Question: Explain the disease:
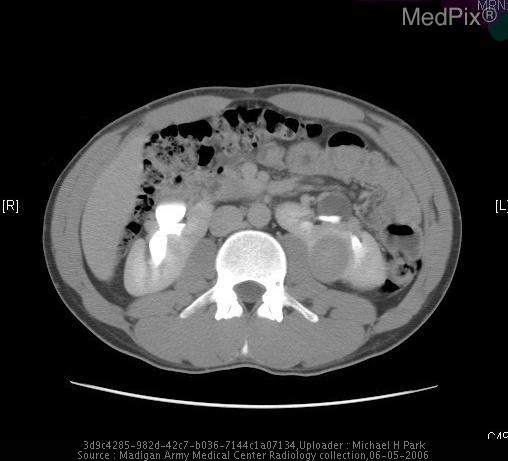
Answer: The disease is discussed as: USU Education Day 2011:
Website - http://www.lrc.usuhs.mil/educationday/
Schedule - http://www.lrc.usuhs.mil/educationday/index.php?Page=Schedule

USU Faculty Senate Education Committee - our monthly meetings are open to all USU Faculty, and are held the same day as the Faculty Senate meeting, but will begin after the full Senate meeting, at roughly 1730 (5:30 pm) - in a nearby room.
Schedule - http://www.usuhs.mil/faculty/senate/fscalofevents.html

Significant responsibilities include:
•  Organizing USUHS Education Day
•  Selection of the annual winners for the "Innovation in Education" award
WEBSITE - http://www.lrc.usuhs.mil/Innovation/TeachingAwardMain.php
•  Review and Approval of the budget for spending the award
•  Interface with Curriculum Reform group (impact on Faculty)

Faculty Senate Education Day
0800 - 1630
16 June 2011
Sanford Auditorium

Committee Membership:
•  Chair, James Smirniotopoulos (RAD)
•  Patrick Malone (PMB)
•  Eric Marks (MED)
•  Steve Rothwell (APG)
•  Joe Lopreiato (PED)
•  Donna Burge, replacing Michaela Shafer (GSN)
•  Tonie Hooper (PMB)
•  Debra Malone (SUR) debra.malone@???.navy.???
•  Mike Ellis  (MED)
•  Brian Hemann  (MED)
•  Johnan Kaleeba (MIC)

Ex-Officio
•  Ildy Katona (PED)
•  Rich Conran (PATH)
•  Stephen G Waller (PMB)

<======================================>
Per Faculty Senate President, Gary Wind, M.D.:
	i coordination with curriculum reform (impact on faculty)
	ii basic and clinical innovation in teaching awards
	iii Education day

<======================================>
Meeting Minutes - November
The meeting was called to order on 18 November, 2010 at 1735 and was concluded at 1835

Present:
Artino
Hooper
Lopreiato
Katona
Marks
Waller
Rothwell
Kaleeba
Hemann
Schiltz
Wind
Smirniotopoulos, Chair

1) Curriculum reform:
It was agreed that we need more information from the planners and more feedback from the faculty on the proposed curriculum reform.

Action: Gary will invite representation from the Curriculum committee to brief the Senate at each meeting and provide updates

2) Education Day:
There was agreement that the 2011 Faculty Senate Education day - Thursday 16 June 2011 - should be focused on Faculty Development.  Breifly, we agreed that the day should begin
with a lecture from an invited outside speaker - an educator of some fame/notoriety - who should speak on the "art" of the lecture.
This will be followed by the Award Ceremony for the Faculty Senate Innovation Award.
The two winners will have 20 minutes to present their work as well as outline how they will use the award funds.
The remainder of the day - roughly 10:15 am through 4:00 pm will be devoted to a series of Faculty Development lectures and workshops.
The general template for the day is attached.

Action: Joe will provide addition information on topics, faculty, etc and Liaison between the Senate Education committee and Brian Reamy and the Dean's office regarding the choice of lectures and workshops for Education Day.

Action: Jim S and Tony Artino will work on a process for nomination and selection of the Innovation Award winners

<======================================>
Meeting minutes, 7 March 2011
Members Present: Toni Hooper, Joe Lopreiato, Rich Conran, Jim Smirniotopoulos, Tony Artino, Donna Burge

The overall plan for Education Day, and the for nomination of the Innovation Awards was reviewed and approved.

<======================================>
April Meeting - by Email April 2011
Added a new breakout session: "Tools and Techniques for Teaching" by Dina Kurzweil (USU ETI)

<======================================>